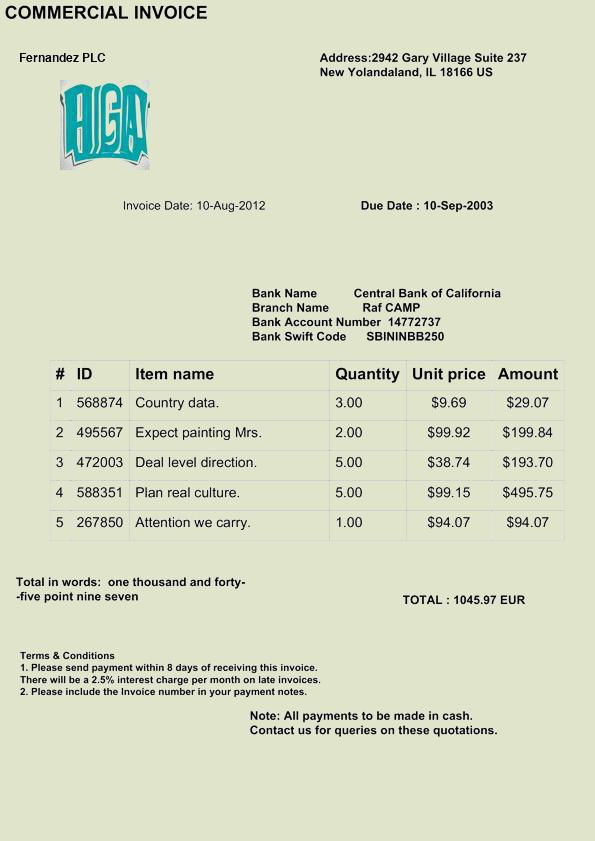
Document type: Invoice